Question: What jurisdiction, city, or county is the document associated with?
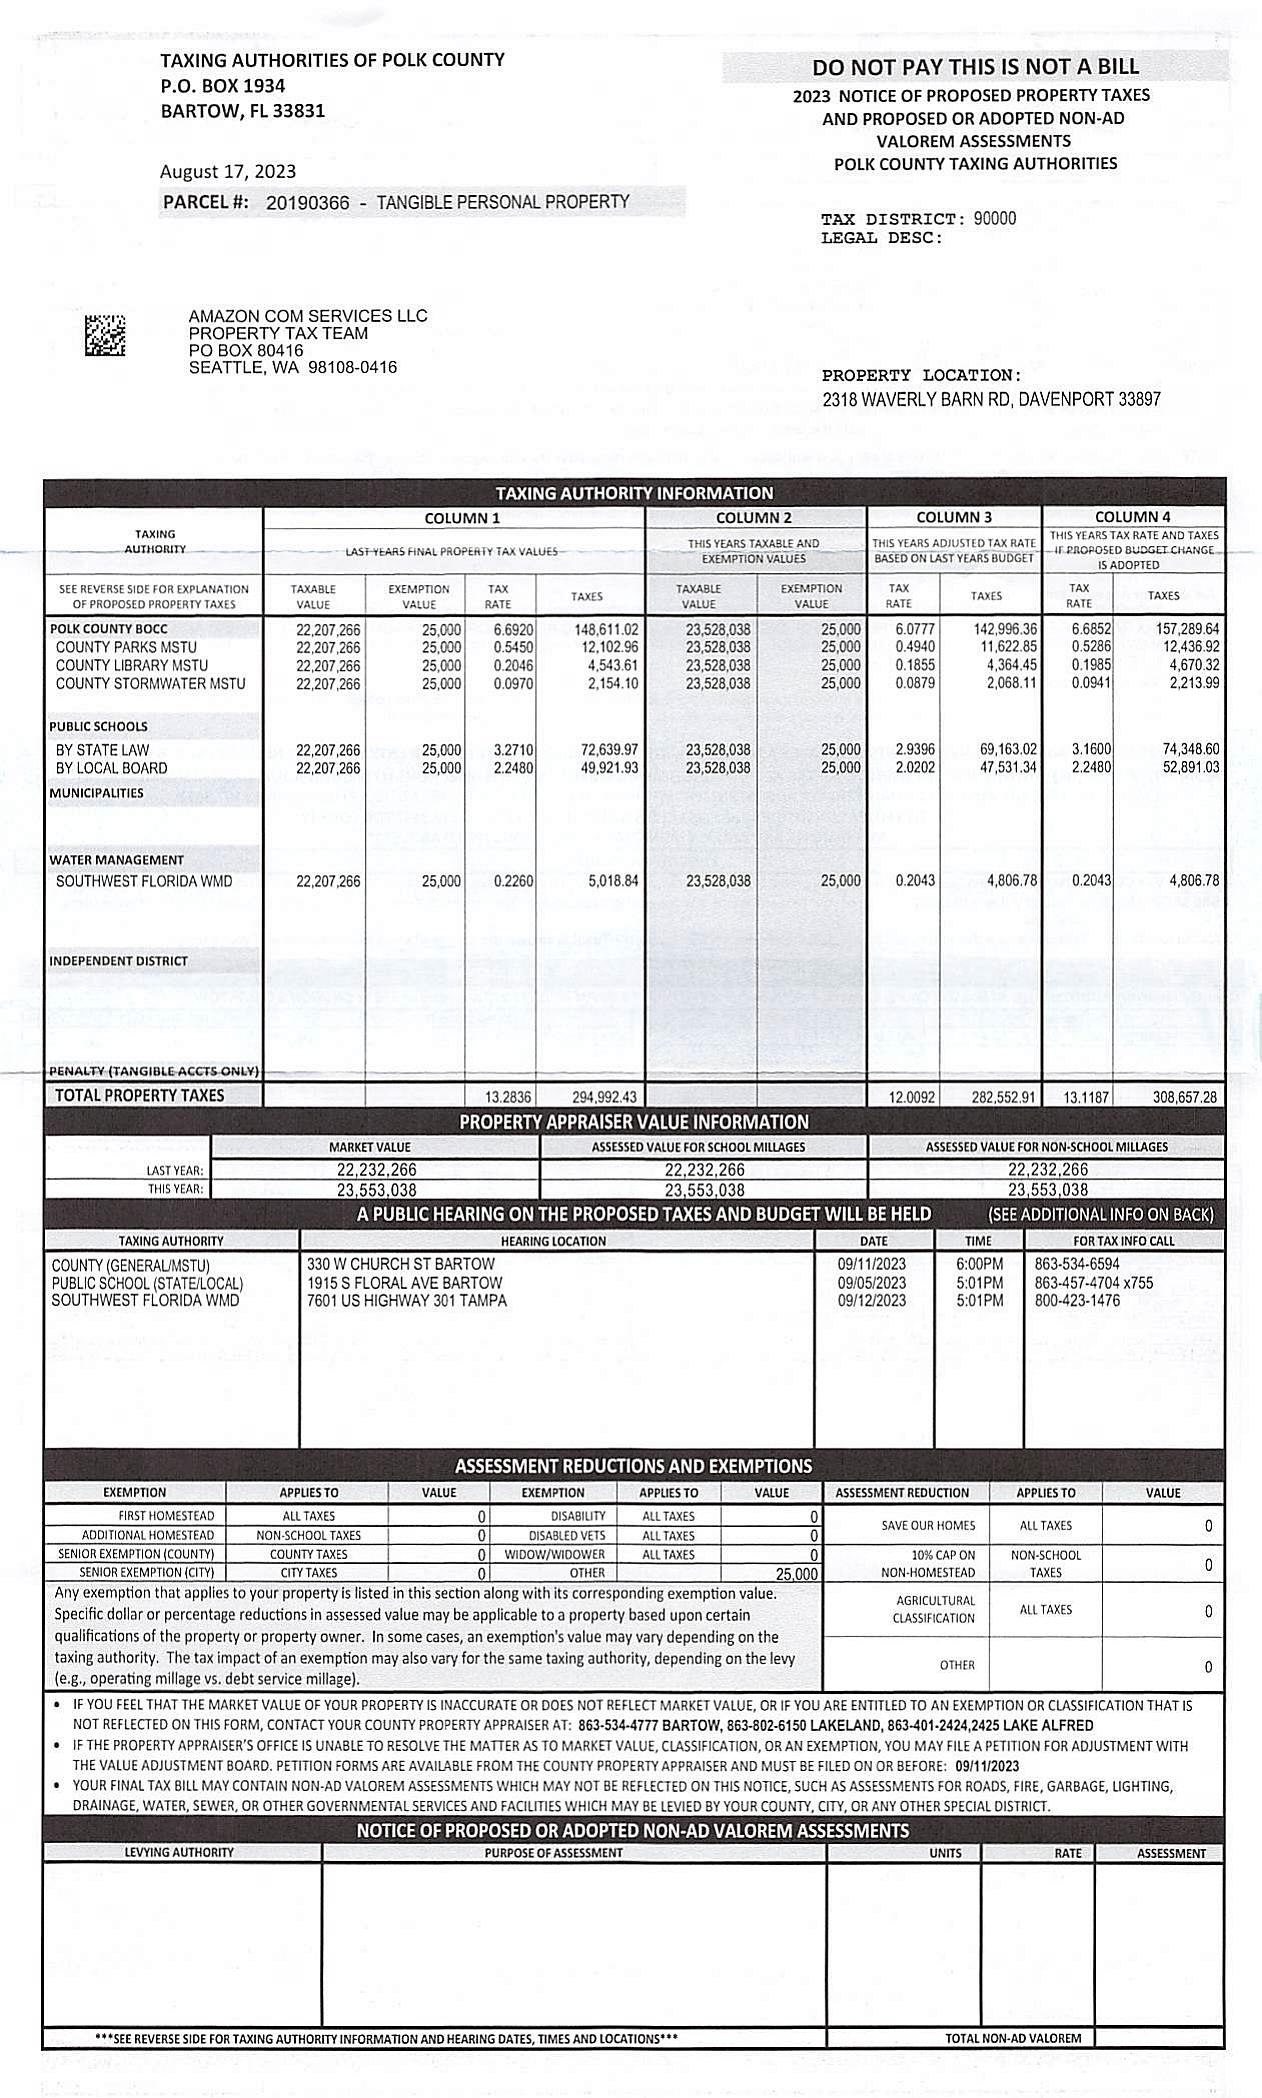
Answer: "Polk County"